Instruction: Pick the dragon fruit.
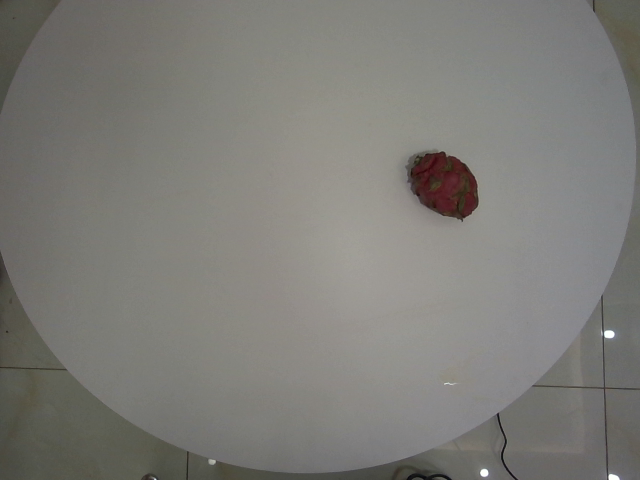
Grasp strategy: vertical